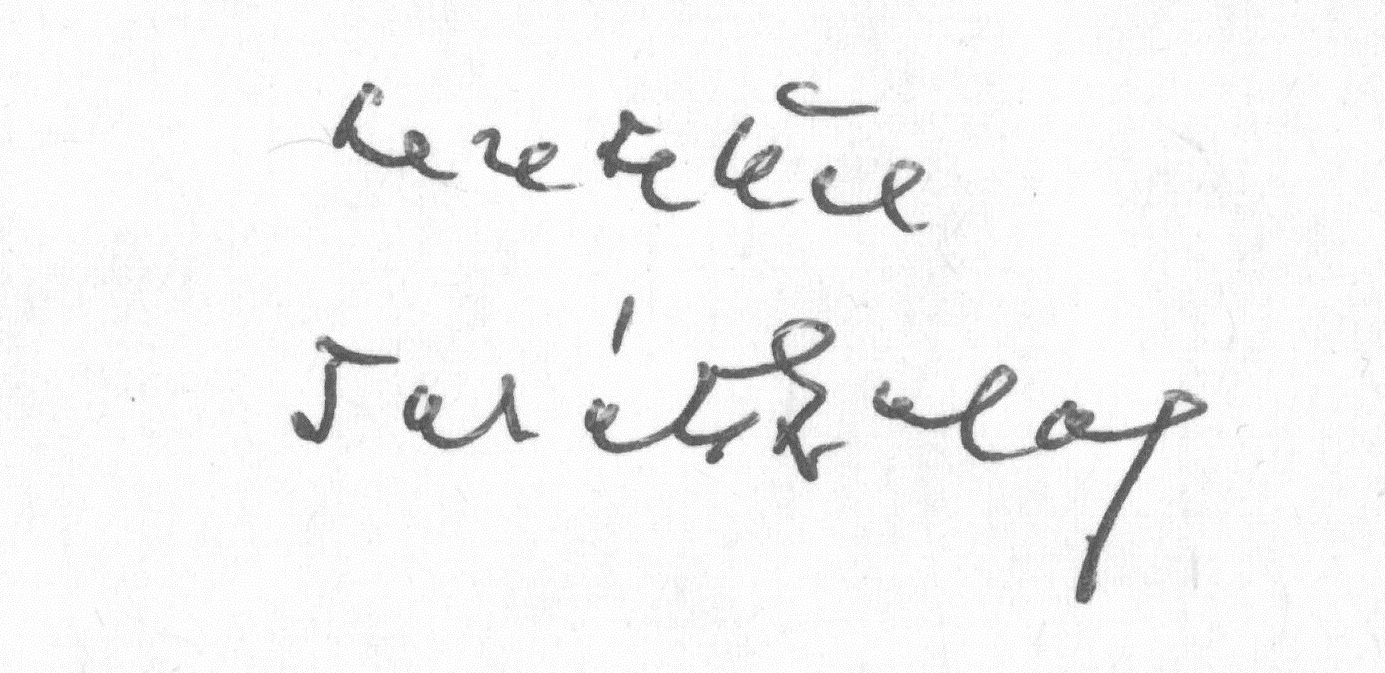
Signature of: julius takats